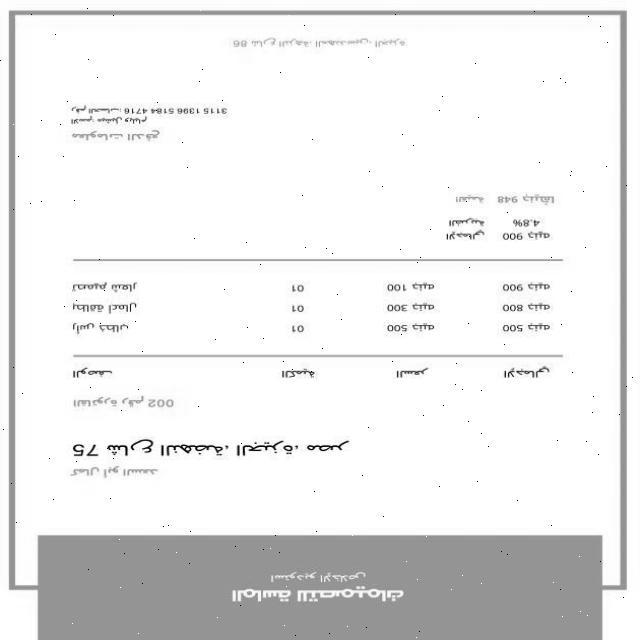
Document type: Invoice